Question: What appears to be the issue?
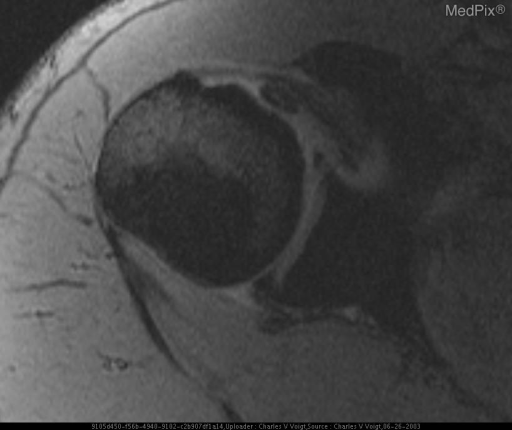
Answer: The findings suggest Bicipital groove is empty. Long head of biceps tendon is medial to lesser tuberosity and posterior to subscapularis tendon. Associated LHBT tear and full-thickness supraspinatus tear are seen.. Image 1: Axial FSE right shoulder showing long head biceps tendon medial to bicipital groove.. The patient might have a history of 54 y/o man with right shoulder pain..